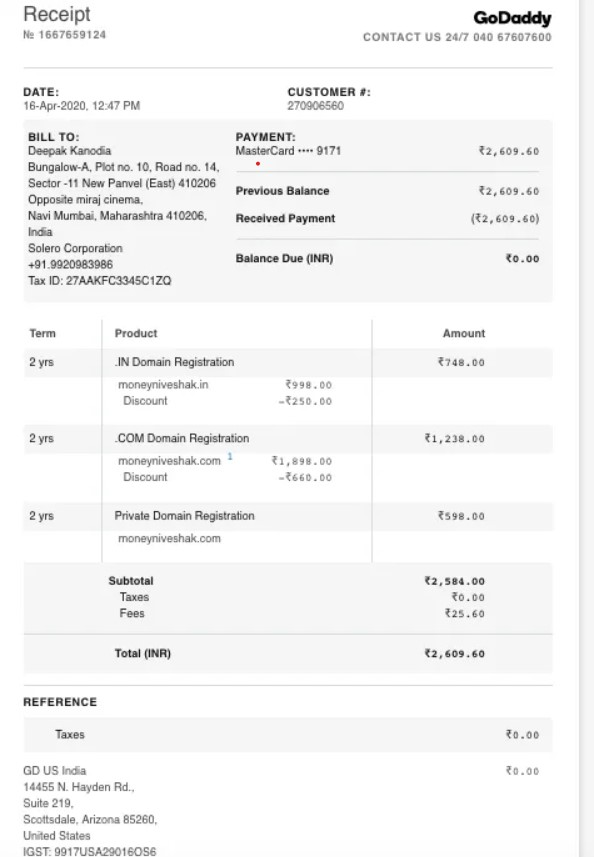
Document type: Invoice